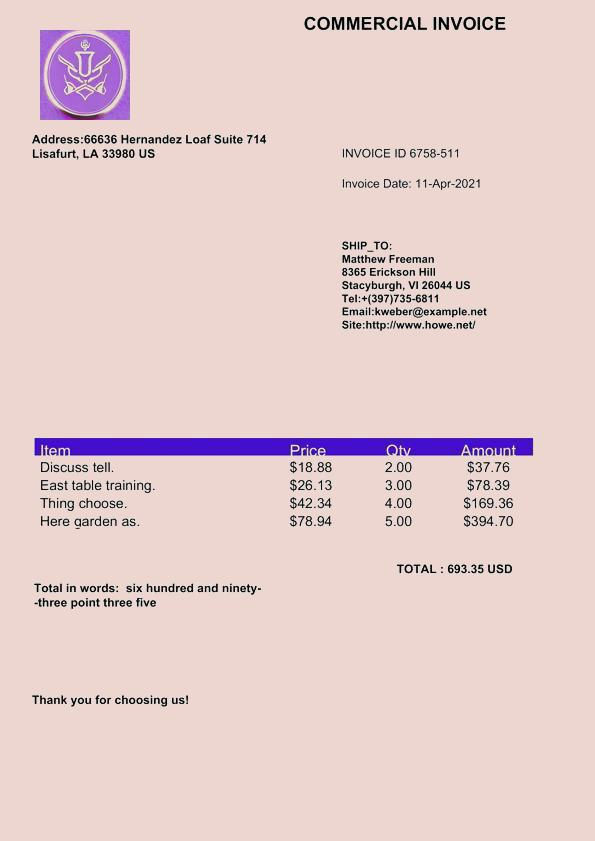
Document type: Invoice